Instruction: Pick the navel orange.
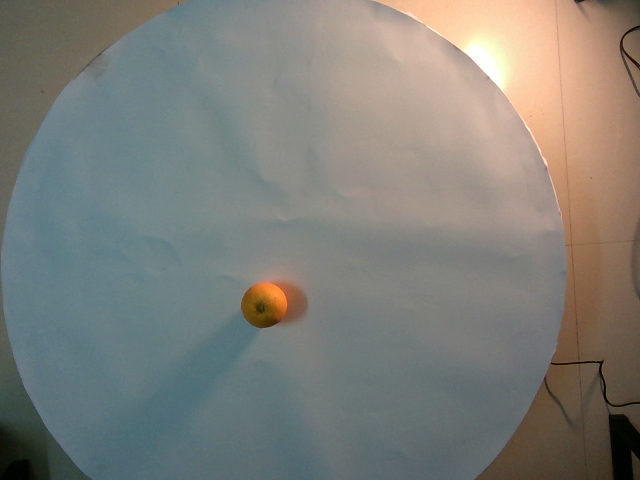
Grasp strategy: vertical